Can you pull out the amount in words, numerical amount, payee's name, date of the cheque, and the bank's name from the image?
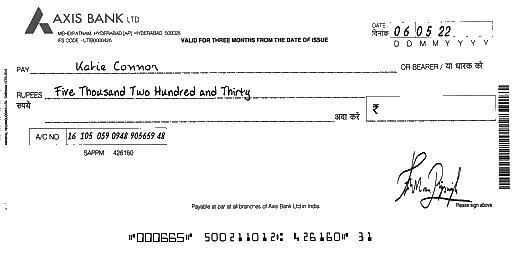
amt_in_words: Five Thousand Two Hundred and Thirty
amt_in_figures:
payee_name: Katie Connor
bank_name: AXIS BANK
cheque_date: 06/05/22